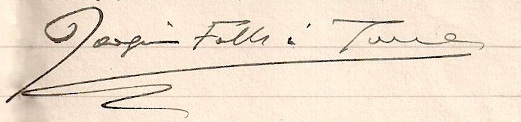
Signature of: joaquim folch i torres